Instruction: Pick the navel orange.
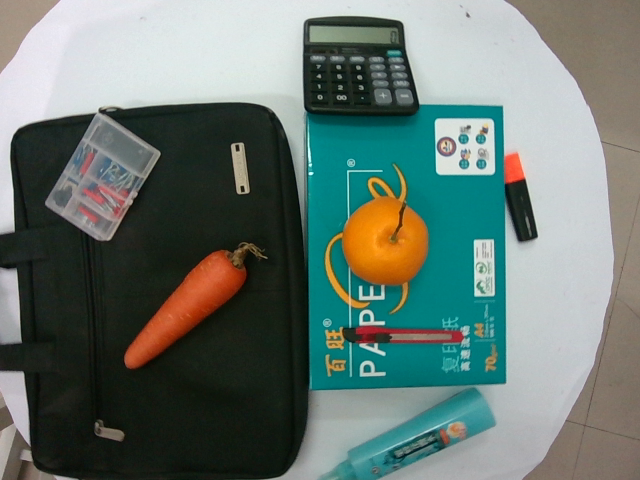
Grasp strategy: vertical